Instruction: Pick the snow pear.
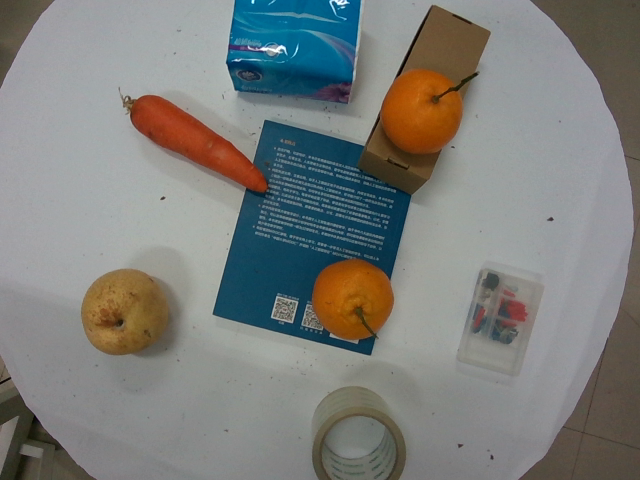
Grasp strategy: vertical